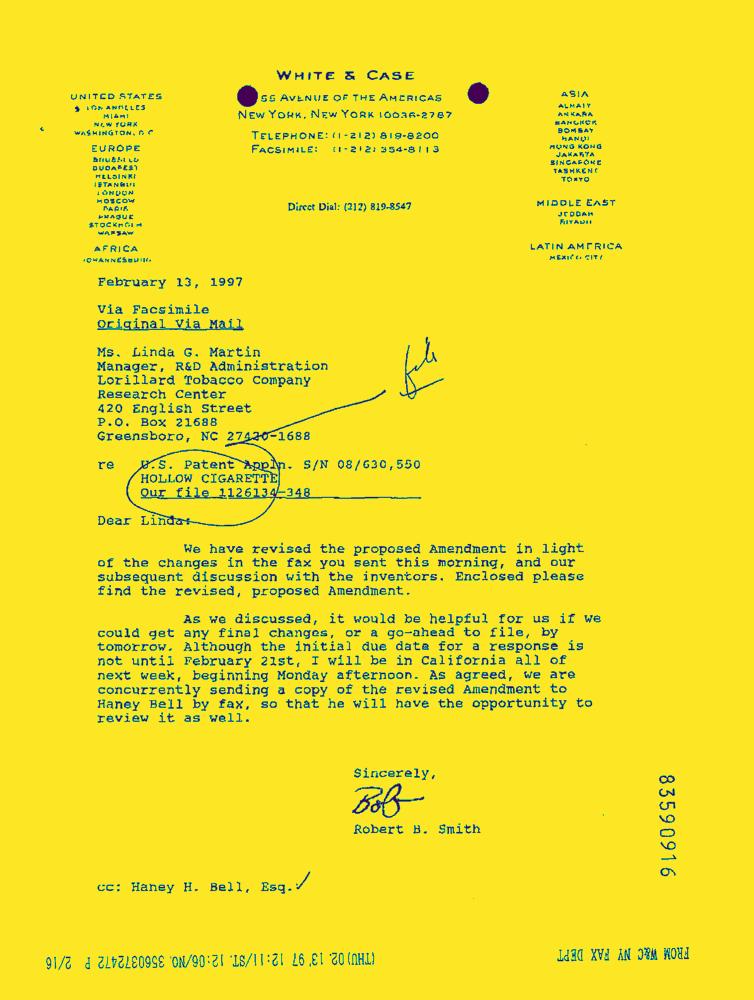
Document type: Letter-Doc